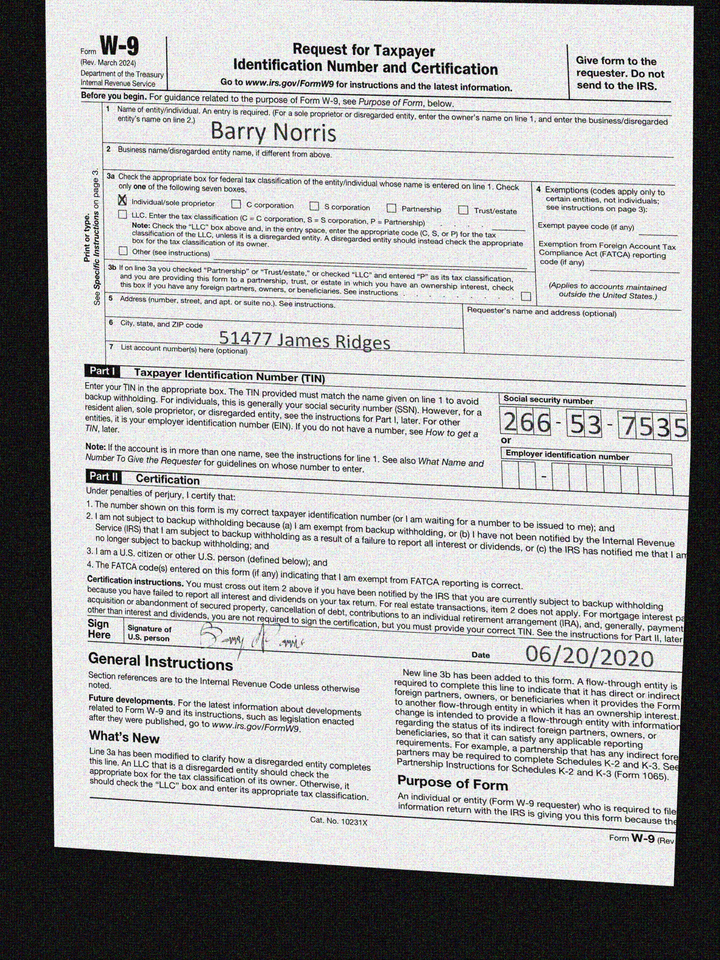
adr1: 51477 James Ridges
cbx: yes
ssn: 266537535
enm: Barry Norris
sdt: 06/20/2020